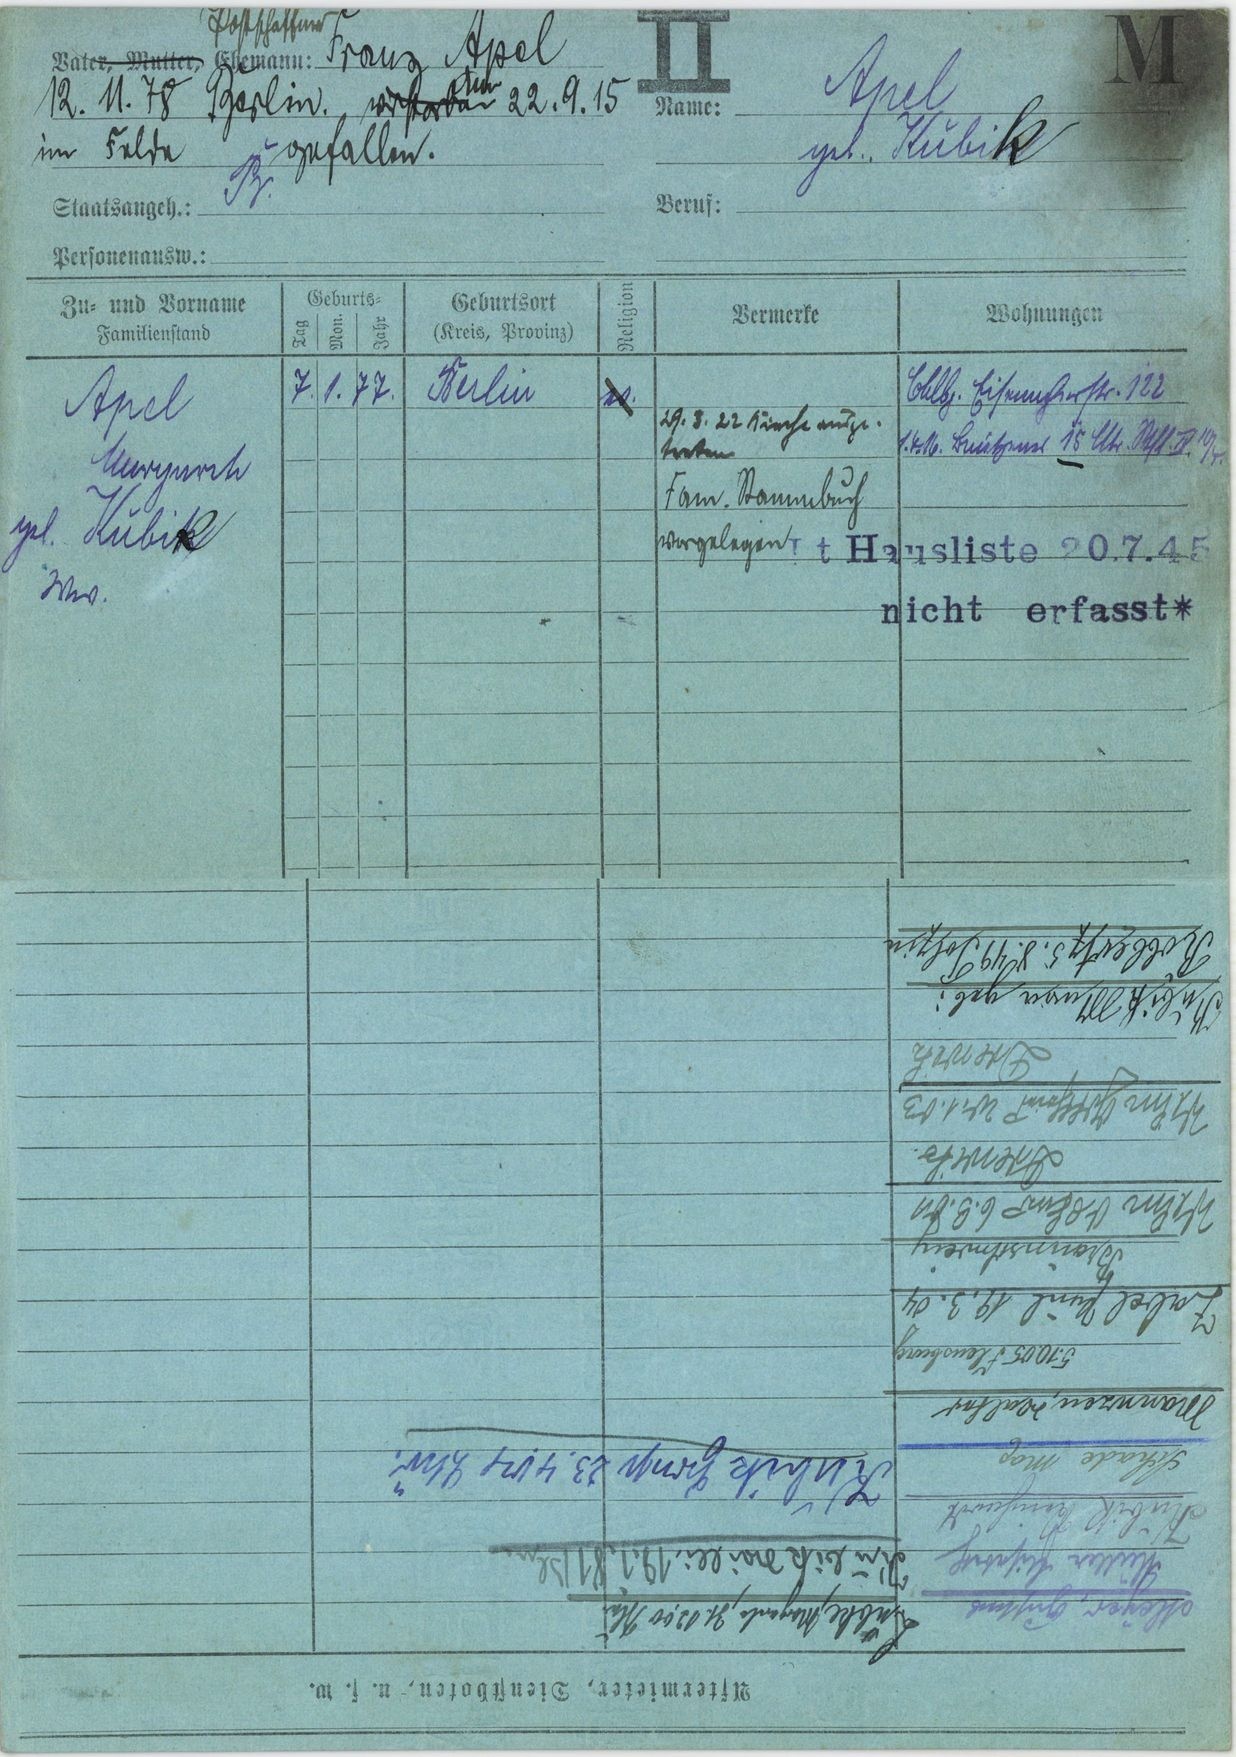
Apel

geb. Kubik